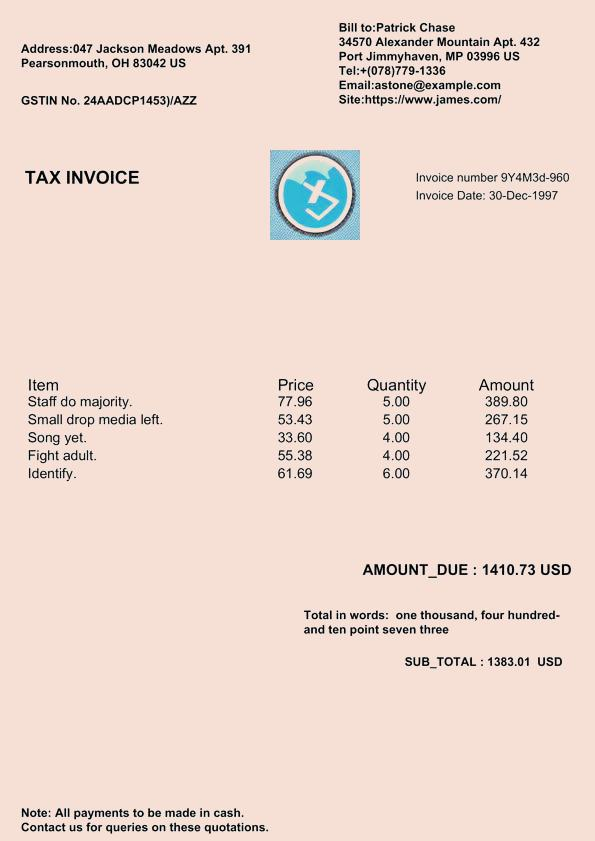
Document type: Invoice